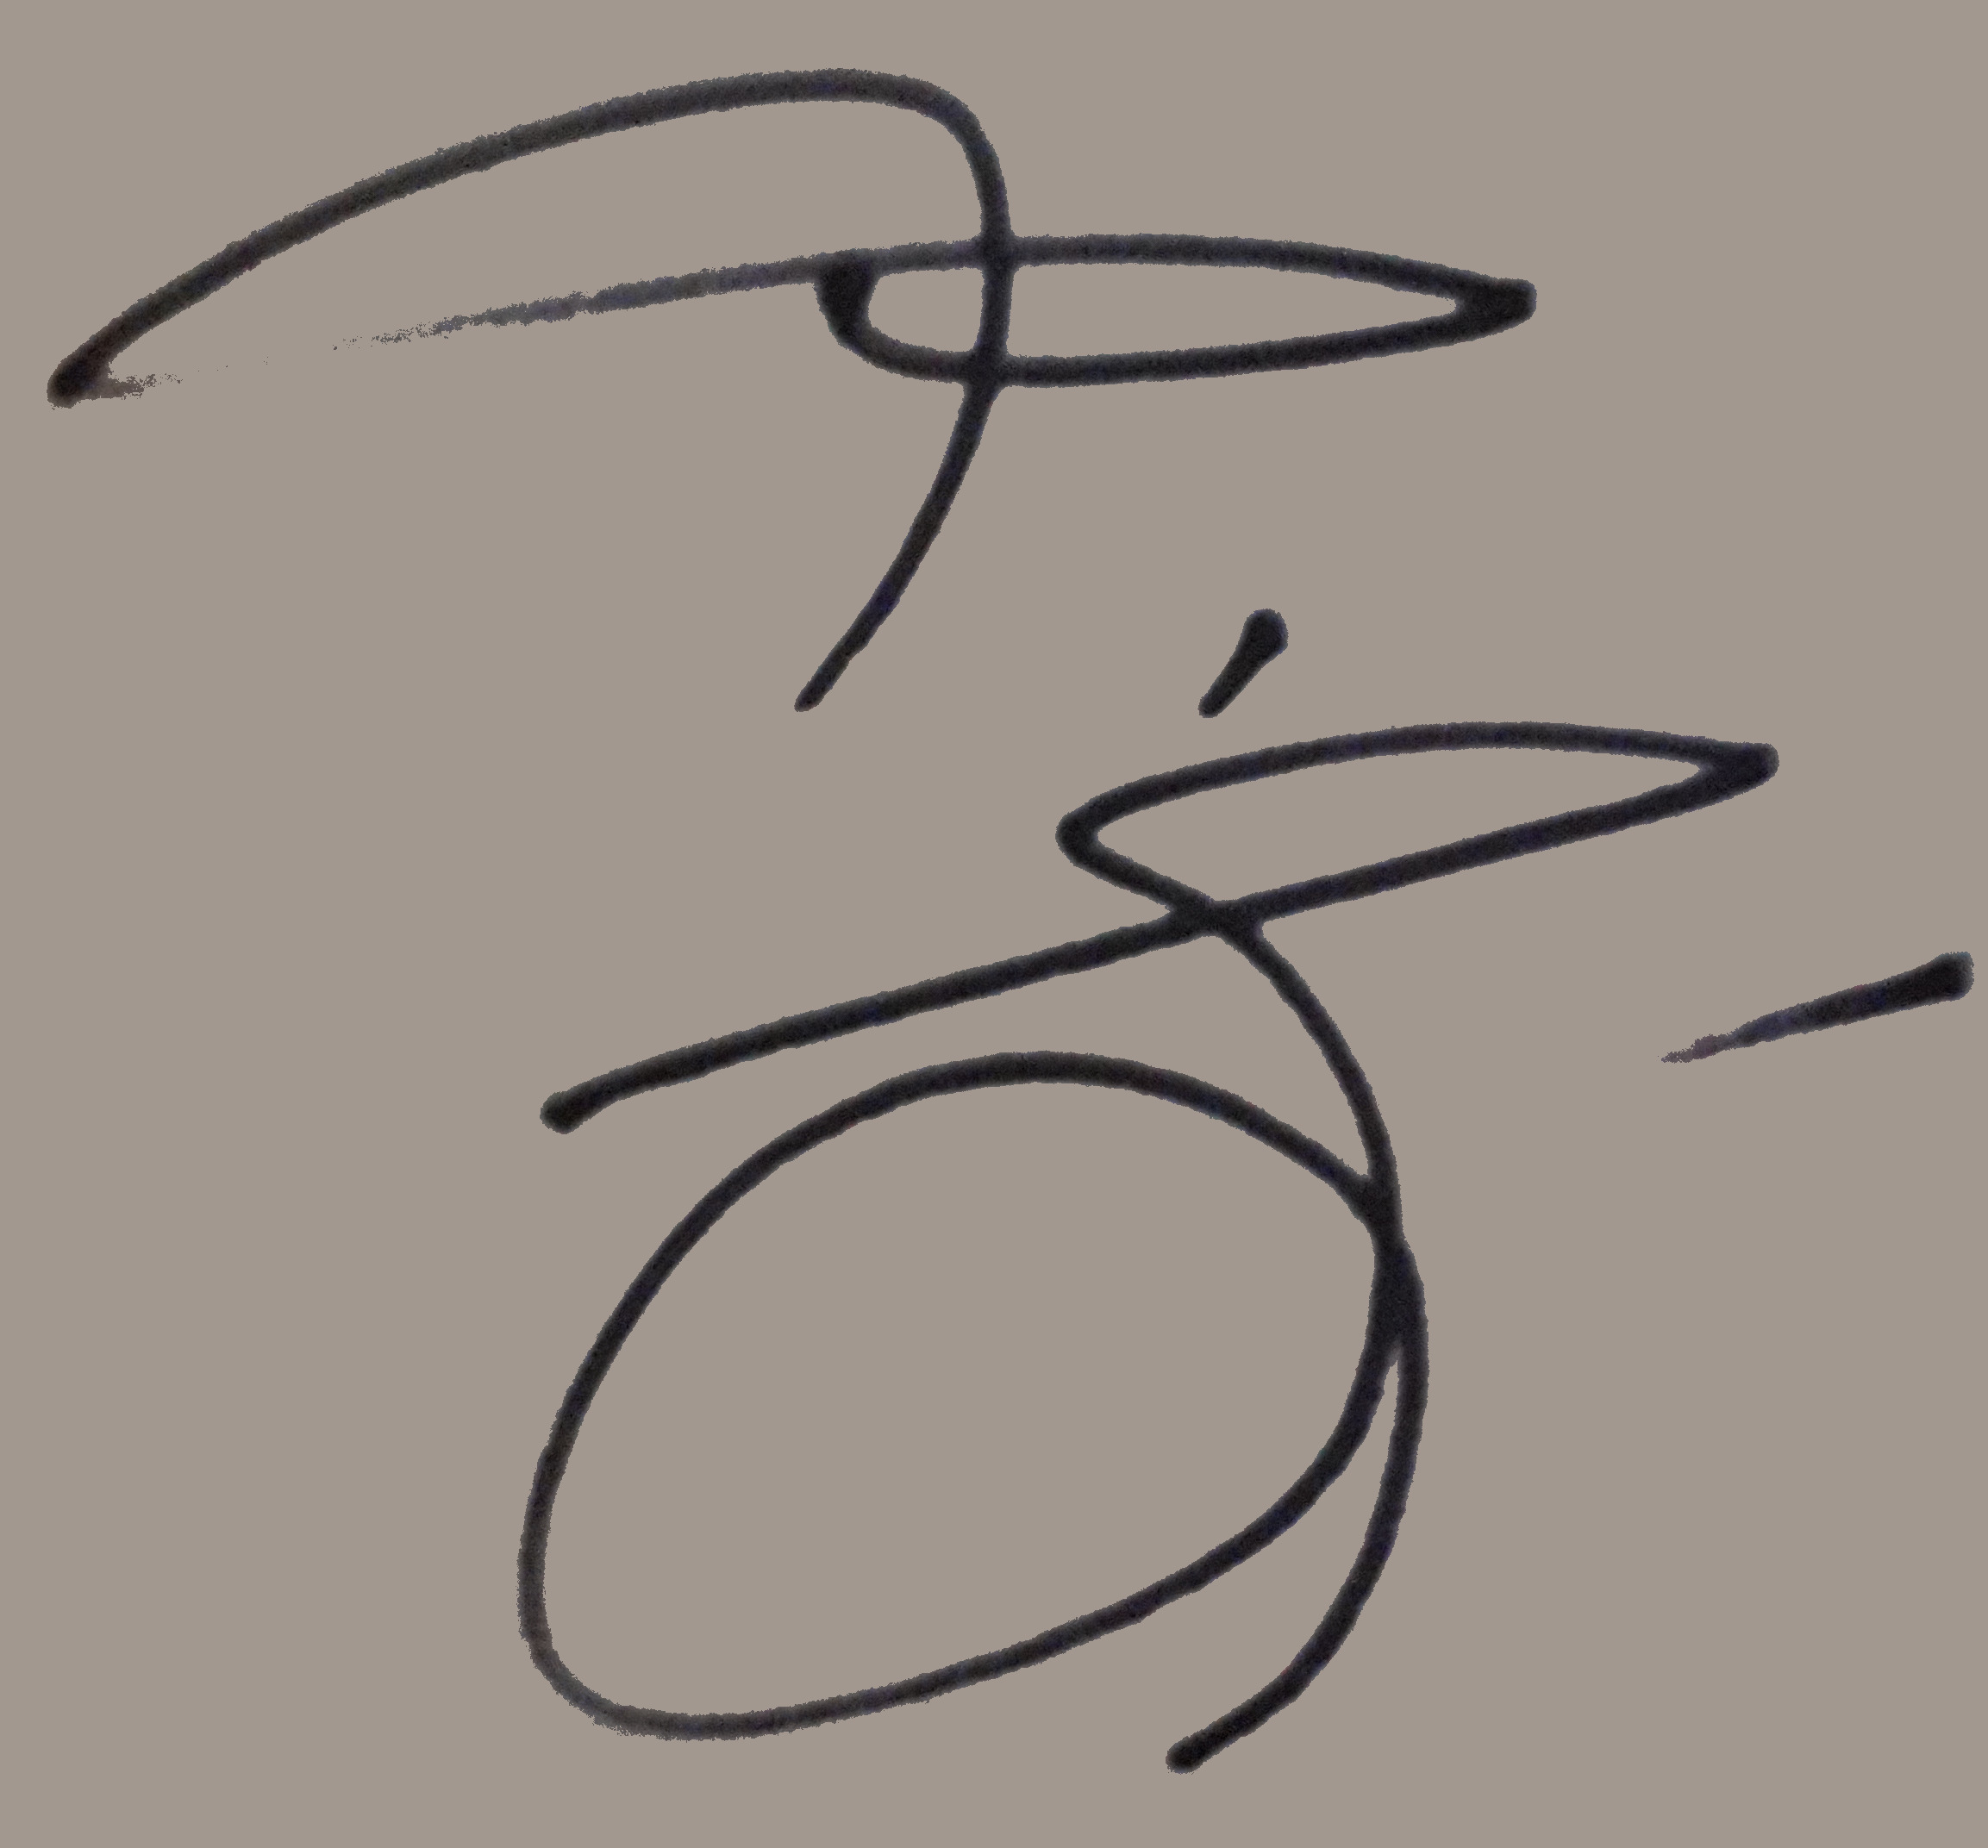
Signature of: luis gómez